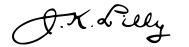
Signature of: josiah k lilly sr